Question: What type of tax is indicated in the document, personal property or real estate?
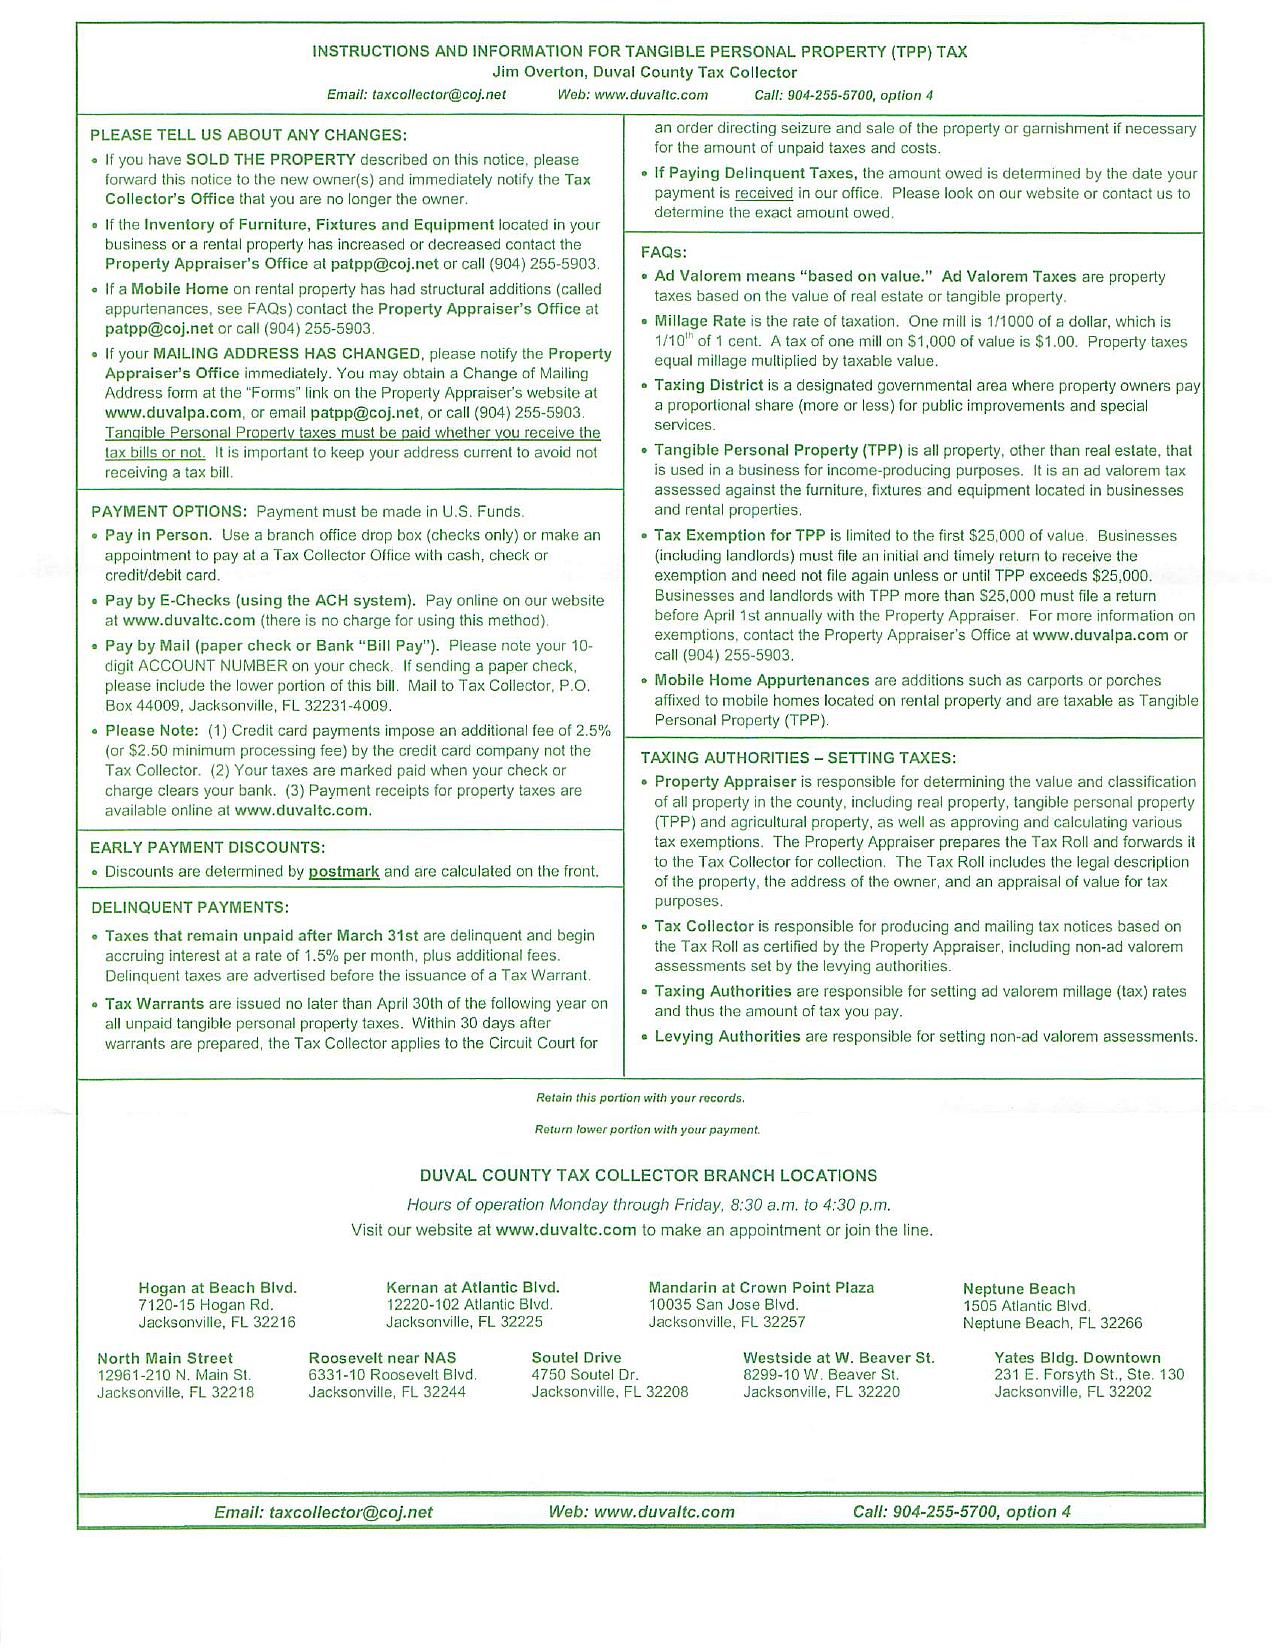
Answer: "Tangible Personal Property Tax"